Question: What is the filing due date as per the document?
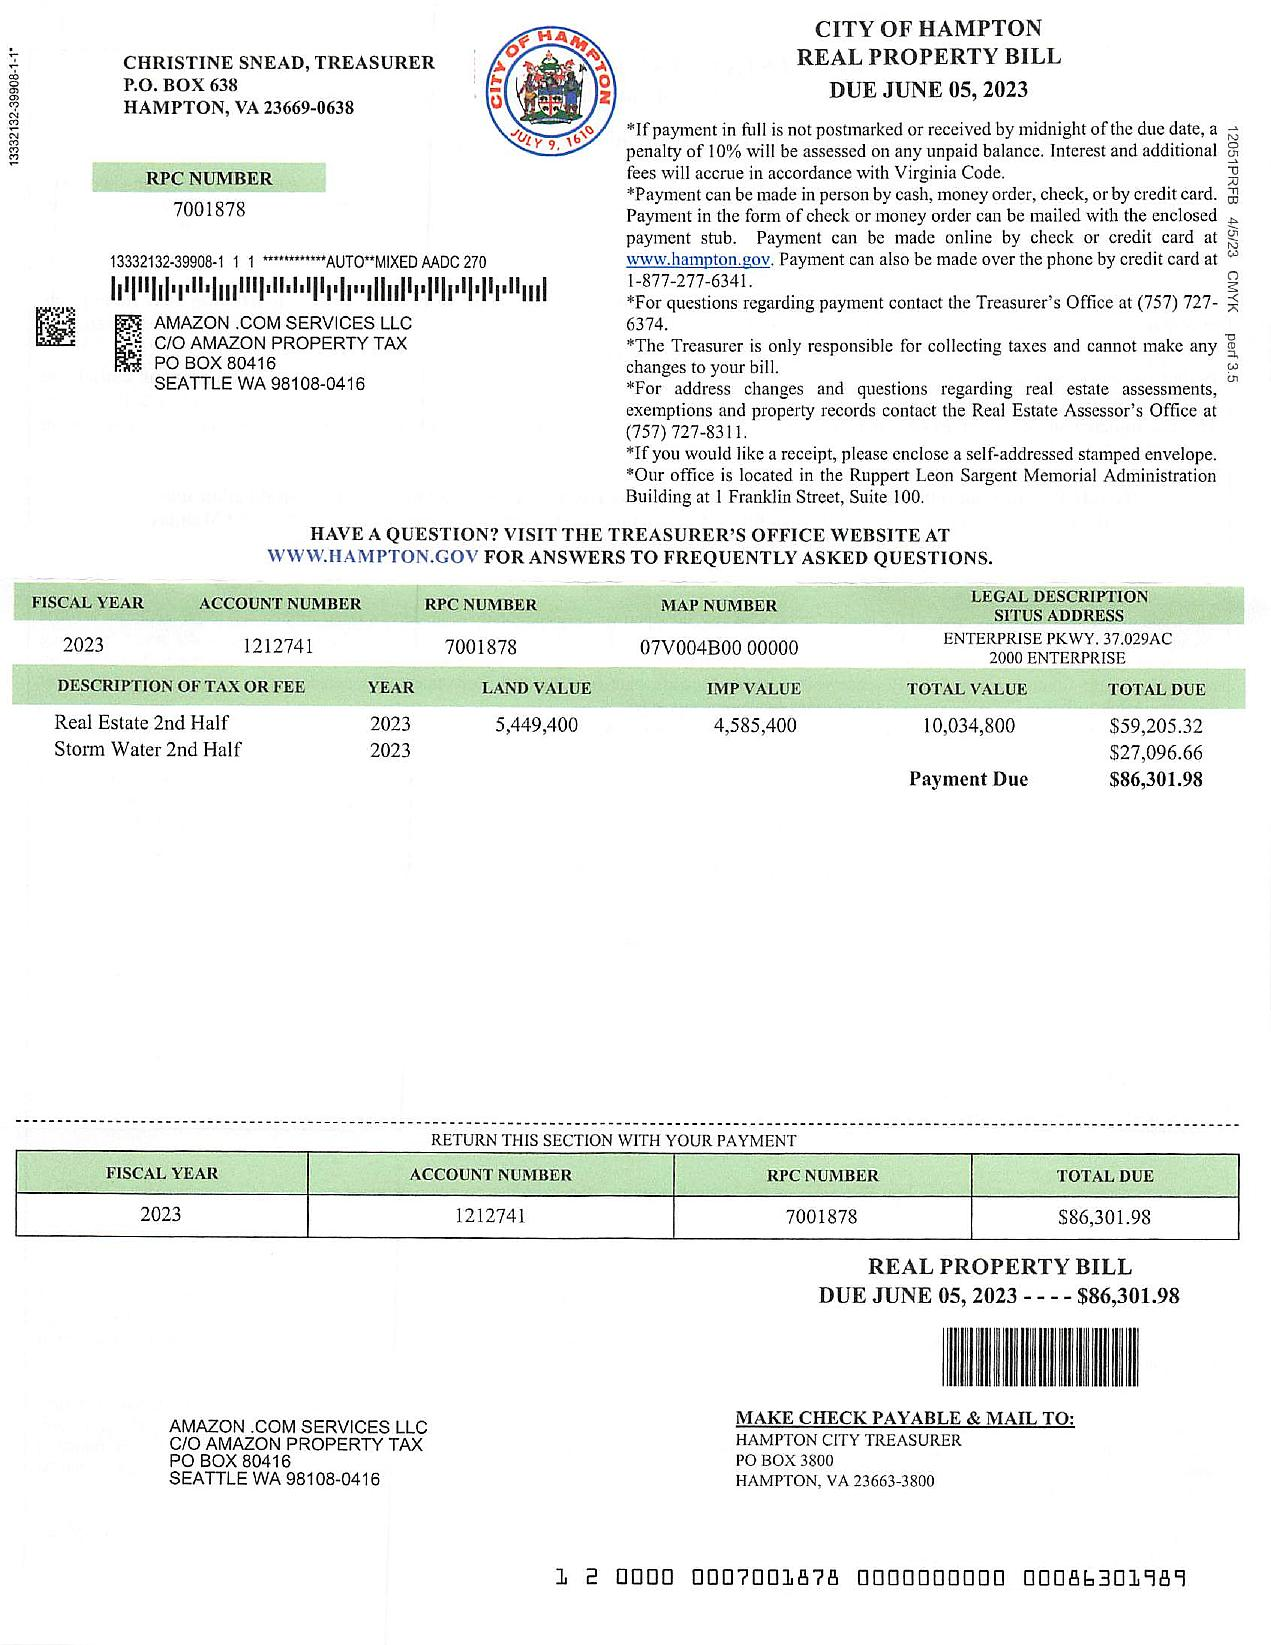
Answer: "5-Jun-23"